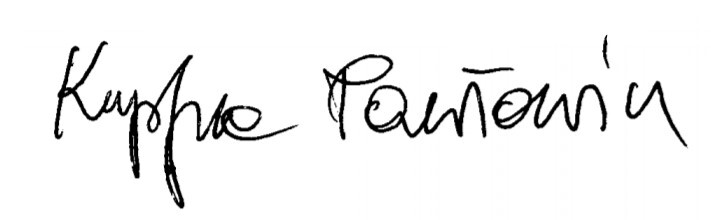
Signature of: krystyna pawłowicz